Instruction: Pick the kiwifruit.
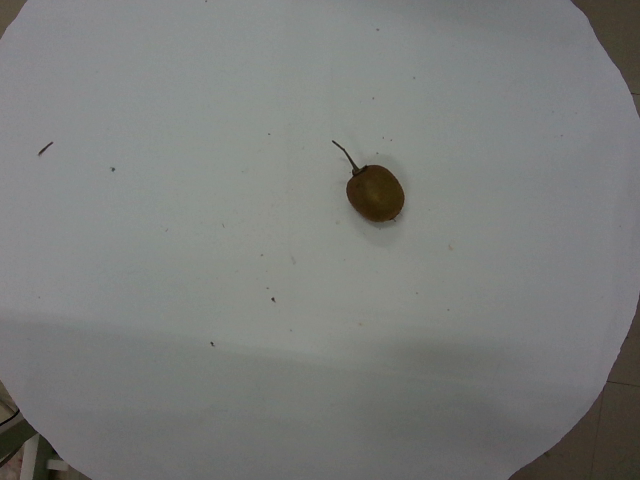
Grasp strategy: vertical